Question: How is the property described in the document?
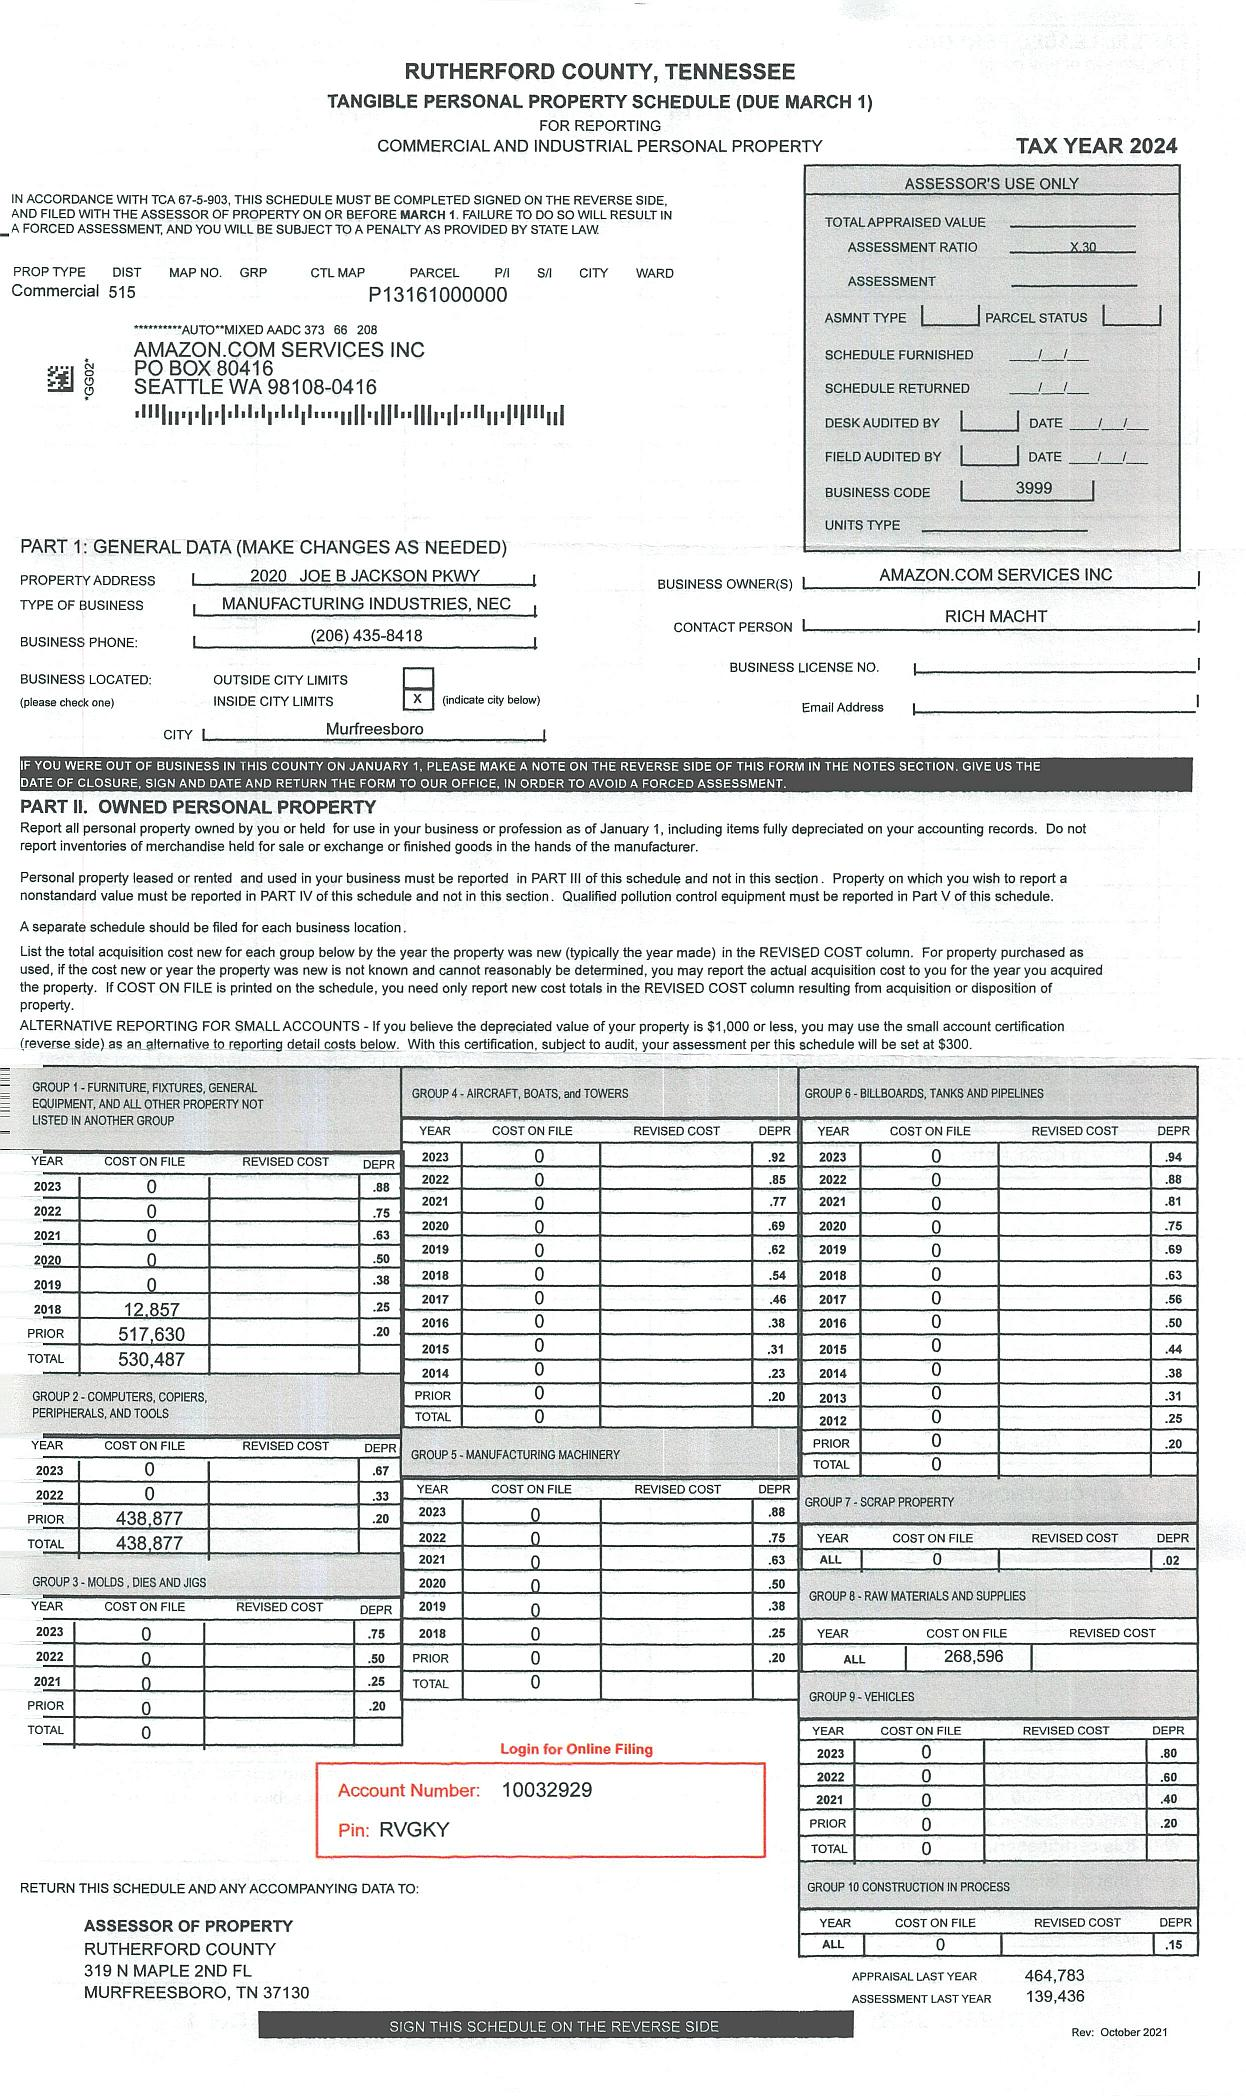
Answer: "MANUFACTURING INDUSTRIES, NEC"